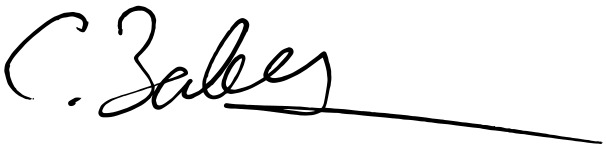
Signature of: sergei zavyalov